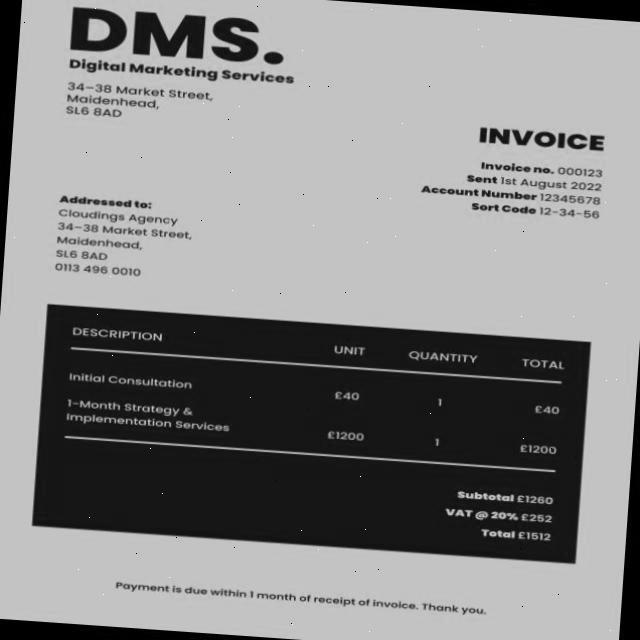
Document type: Invoice